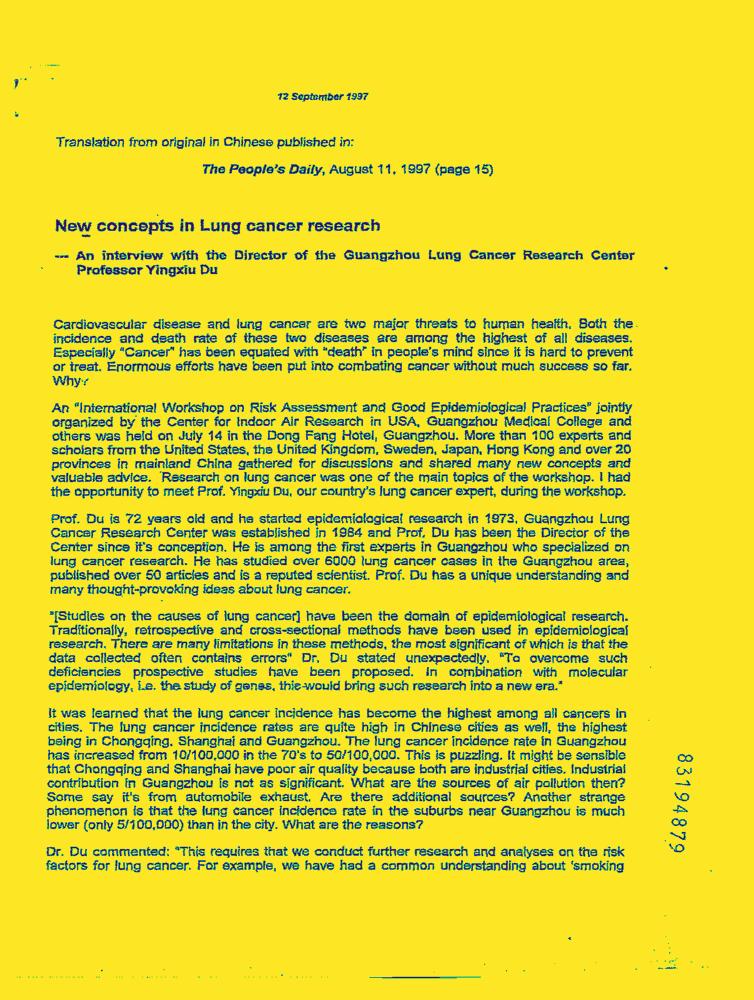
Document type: News-Article